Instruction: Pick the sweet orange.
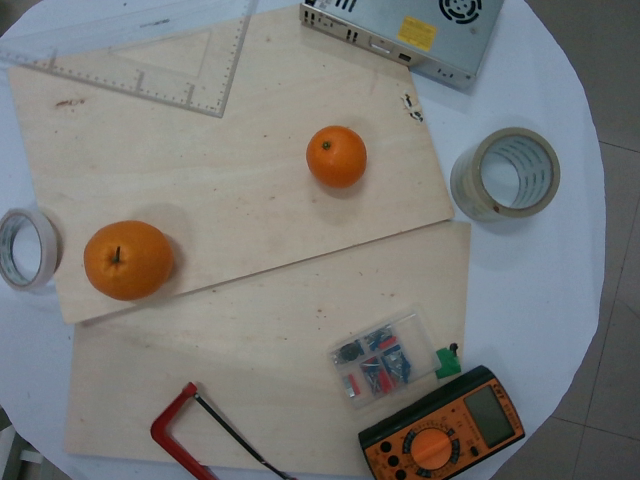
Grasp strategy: vertical